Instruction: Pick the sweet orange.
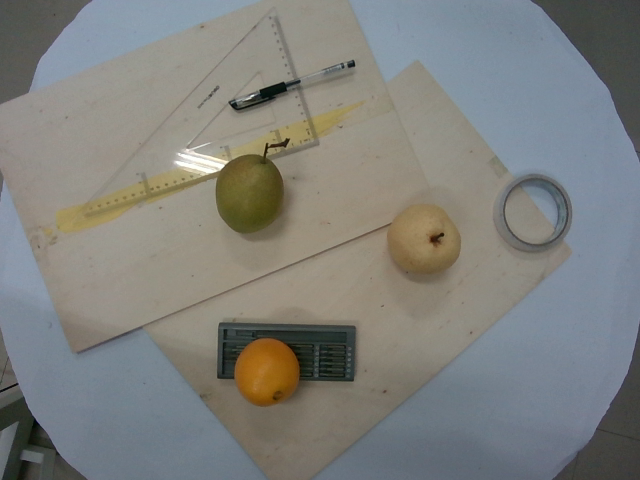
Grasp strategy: vertical